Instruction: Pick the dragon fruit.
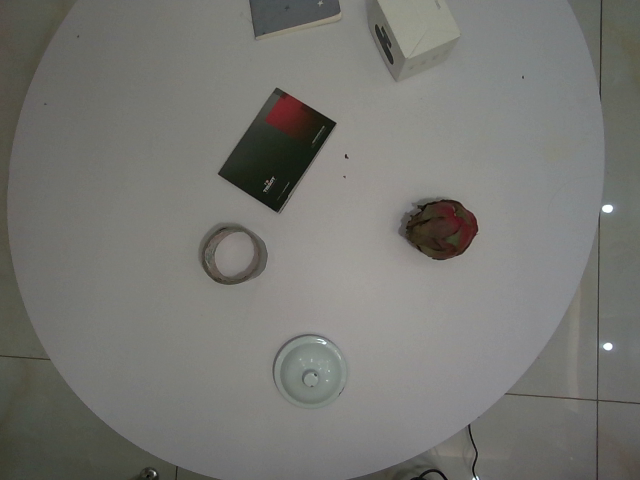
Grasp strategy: vertical